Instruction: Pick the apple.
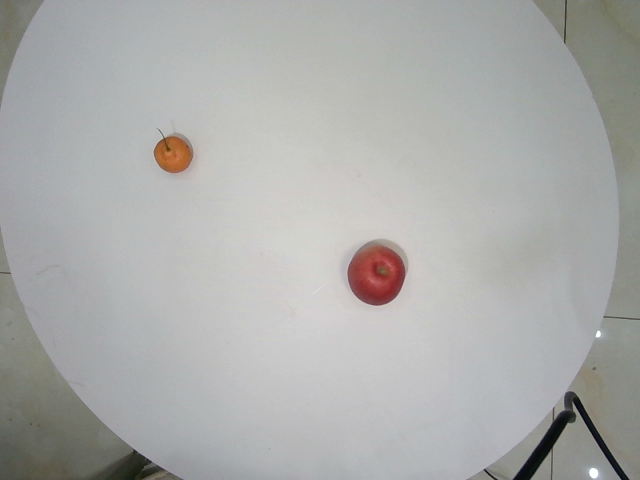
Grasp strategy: vertical